Can you pull out the amount in words, numerical amount, payee's name, date of the cheque, and the bank's name from the image?
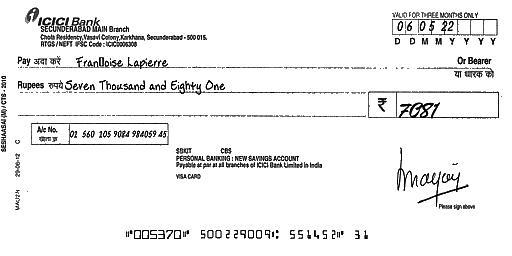
amt_in_words: Seven Thousand and Eighty One
amt_in_figures: 7081
payee_name: Françoise Lapierre
bank_name: ICICI Bank
cheque_date: 06/05/22